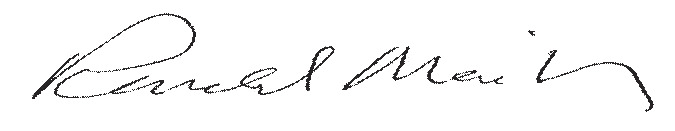
Signature of: ronald meisburg